Patient: Male, age 52
A 52-year-old male was diagnosed with advanced colorectal cancer, with multiple metastases to the lungs, liver, and peritoneum. Histology revealed well-to-moderately differentiated adenocarcinoma, in which the KRAS and NRAS mutation tests were negative and microsatellite instability was stable, but the BRAF V600E mutation was positive. In his medical history, he had received an allogeneic BMT from his elder sister for severe aplastic anemia 33 years ago. As preparative therapy prior to BMT, the patient received total lymph node irradiation (7.5 Gy) and cyclosporine at 50 mg/kg for four days. Only the bilateral lung apices were involved in the irradiated field, but no pulmonary changes suggestive of radiation pneumonitis were noted thereafter. He experienced a grade 1 skin rash as an acute graft-versus-host disease (GVHD) symptom after BMT, which disappeared clinically without treatment; however, a skin biopsy performed several months later showed pathological findings suspicious of chronic GVHD. During follow-up, there was no worsening of GVHD at the skin or other sites, including interstitial pneumonia, and the patient received no immunosuppressive agents at the time of diagnosis of colon cancer. He had no history of smoking or known allergies. The patient had received two doses of COVID-19 vaccine manufactured by Moderna 9 and 10 months prior to the diagnosis of colorectal cancer and polymerase chain reaction (PCR) test for COVID-19 was negative multiple times during the DILD treatment. The vaccination history other than COVID-19 was unknown. He had type 2 diabetes and used long-acting insulin. Because the sigmoid colon tumor invaded the left ureter and lower gastrointestinal endoscope could not pass through the primary site, the patient underwent transverse colostomy for colon obstruction due to the tumor. Before receiving chemotherapy, the patient experienced a severe cough due to lung metastasis but had no respiratory distress, with a pulse oxygen saturation (SpO2) of 95% in room air. Chest computed tomography (CT) showed multiple pulmonary nodules, but no abnormal findings suggesting accumulative lung damage such as fibrosis ( Figure 1 ). All screening tests including blood cultures for bacterial infections and serological examinations for viral infections were negative. One month after surgery, 1st-line chemotherapy with FOLFIRI (5-fluorouracil [FU] bolus 400 mg/m2 + leucovorin 400 mg/m2 + irinotecan 150 mg/m2 followed by 5-FU 2400 mg/m2 in a 46-hour infusion) + bevacizumab (5 mg/kg) with palonosetron hydrochloride and dexamethasone as prophylactic anti-emetic therapy was started. He developed a fever without myelosuppression on day 6; however, the bacterial culture was negative, and there was no new lung infiltration on chest radiography. Naproxen (600 mg/day) was administered for the noninfectious fever, which quickly resolved. He was discharged from the hospital in a good general condition and received a second course of chemotherapy at our outpatient clinic with no severe adverse events. On day 15 of the second course of chemotherapy, the patient had no dyspnea. However, because his SpO2 was 92% in room air, the patient was admitted for oxygen demand. A CT scan showed no apparent tumor growth, but there were slight bilateral ground-glass shadows ( Figure 2 ). A bronchoscopy was performed on the same day. There were no abnormalities in the endotracheal lumen such as apparent redness, edema, or neoplastic lesions; bronchoalveolar lavage (BAL) was performed in the middle lobe, and a biopsy of the peripheral lung was performed in the lower lobe of the right lung. The pathology showed that there was only fibrosis around the tumor as a tumor environment, and there was no obvious fibrosis in the background lungs consistent with the CT findings ( Supplementary Figure 1 ). Bacterial and fungal cultures and PCR tests for pneumocystis jirovecii DNA and cytomegalovirus (CMV) DNA of the BAL fluid were negative. Pathology of the lung biopsy showed pulmonary metastasis of the colon cancer and no apparent findings of inflammation. Serum lactate dehydrogenase (LDH) and KL-6 levels were within the normal ranges, and the betaD-glucan test was negative. The white blood cell count was 2,740/muL, neutrophil count 1,140/muL, and lymphocyte count 880/muL. The interferon-gamma release assay for tuberculosis was negative. Differential diagnoses were interstitial pneumonitis or atypical pneumonia. The clinical course after onset of DILD is summarized in the  Supplementary Figure 2 . There were no apparent clinical manifestations of chronic GVHD around the time of DILD. As his respiratory status was stable, the antimicrobial agent levofloxacin was initiated. Four days after admission, the patient's respiratory status was stable. However, at night on day 5, the cough and dyspnea worsened and the oxygen demand increased. CT examination revealed expanded bilateral interstitial infiltrations ( Figure 3 ). The white blood cell count was 6,260/muL, neutrophil count 5,440/muL, and lymphocyte count 720/muL, and the KL-6 level was mildly elevated (531 U/ml). On day 6, methylprednisolone (1 g/day) and piperacillin-tazobactam (4.5 g q6hr) were administered. Thereafter, the patient's respiratory condition improved rapidly, and the shadows in the bilateral lung fields disappeared on day 21 after starting steroid therapy ( Figure 4 ). The steroid dose was gradually decreased and steroid administration was switched to oral prednisolone 30 mg/day after day 22. The prednisolone dose was reduced to 20 mg/day on day 33 after starting steroid treatment, and the patient was scheduled to be discharged. Immediately before discharge on day 39, the patient complained of abdominal pain. Abdominal CT revealed a retroperitoneal hematoma and pseudoaneurysm in the anterior superior pancreatic duodenal artery. Because bleeding from the metastasis near the pancreatic head was suspected, the patient was transferred to a tertiary hospital, where intra-arterial embolization was performed. During the intervention, oral prednisolone was maintained at the same dose, and the patient returned to our hospital immediately after the intervention. On day 43, the lung infiltration reappeared. On day 44, steroid pulse therapy with methylprednisolone (500 mg/day) and piperacillin-tazobactam (4.5 g q6hr) was resumed. The methylprednisolone dose was tapered to 125 mg/day on day 47. On day 49, nasal high-flow therapy was initiated because oxygen demand increased. On the same day, intravenous cyclosporine (150 mg/day) was started after consultation with a hematologist, and methylprednisolone (500 mg/day) was retried. On day 51, laboratory tests reported the levels of aspartate aminotransferase (32 U/L), alanine transaminase (53 U/L), alkaline phosphatase (351 U/L), gamma-glutamyl transpeptidase (236 U/L), and total bilirubin (3.0 mg/dL). Considering the possibility of exacerbation of sepsis, an antifungal agent, micafungin (100 mg/day), was administered to treat all infectious diseases. On day 53, because serum CMV antigenemia tested on day 51 was positive (Cytomegalovirus antigen positive cell count was 200-206 positive cells per two slides, CMV IgG was > 250 AU/mL, CMV IgM INDEX was 1.04, absolute lymphocyte count was 280/muL), ganciclovir (500 mg/day) was added in combination with other antibiotics. The measurements of the same blood sample showed that the white blood cell count was 22,740/muL, neutrophil count 22,060/muL, lymphocyte count 280/muL, LDH 654 U/L, creatinine kinase 22 U/L, CRP 3.89 mg/dL, and betaD-glucan test was negative. Unfortunately, the patient eventually died of respiratory and hepatic failure 56 days after starting the steroid therapy.
Keywords: bone marrow transplantation (bmt), colorectal cancer, drug-induced interstitial lung disease (dild), graft-versus-host disease (gvhd), irinotecan, late-onset non-infectious pulmonary complication (lonipc)
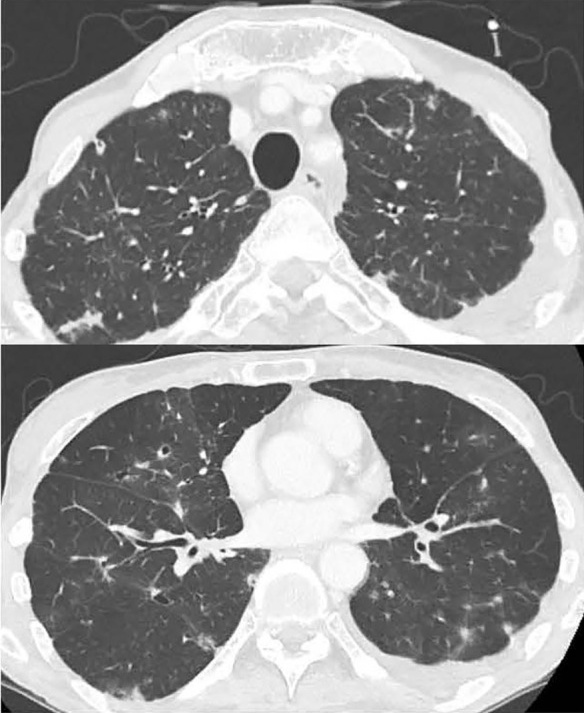
Image caption: Chest CT showing the bilateral lung interstitial infiltrations.